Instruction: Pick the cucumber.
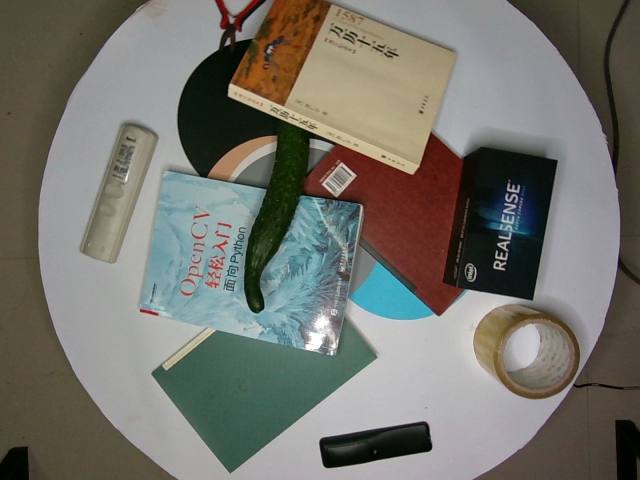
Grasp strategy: vertical